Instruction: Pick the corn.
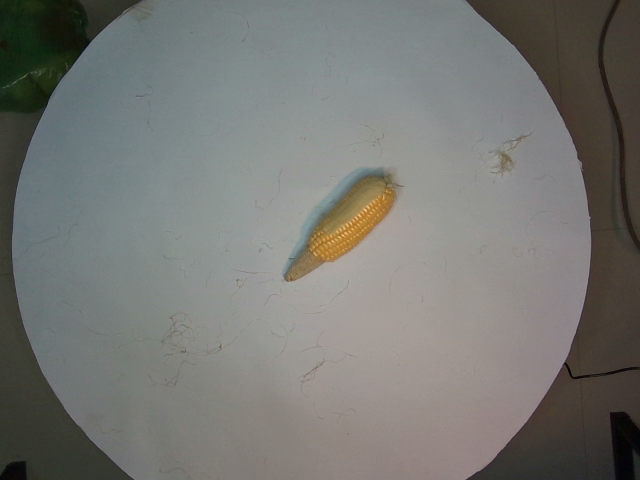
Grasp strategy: vertical